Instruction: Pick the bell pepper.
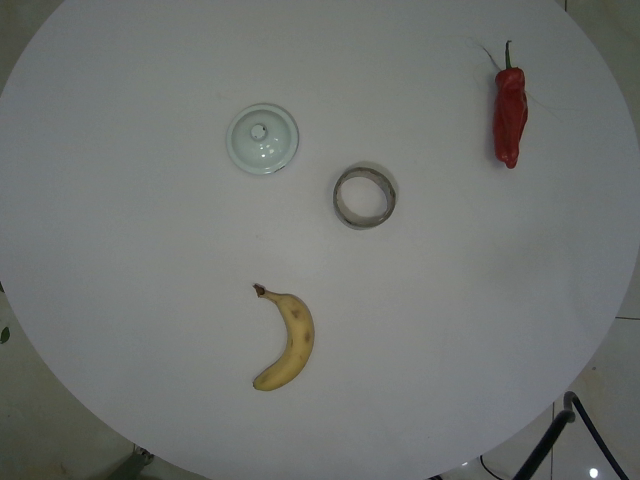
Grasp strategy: vertical